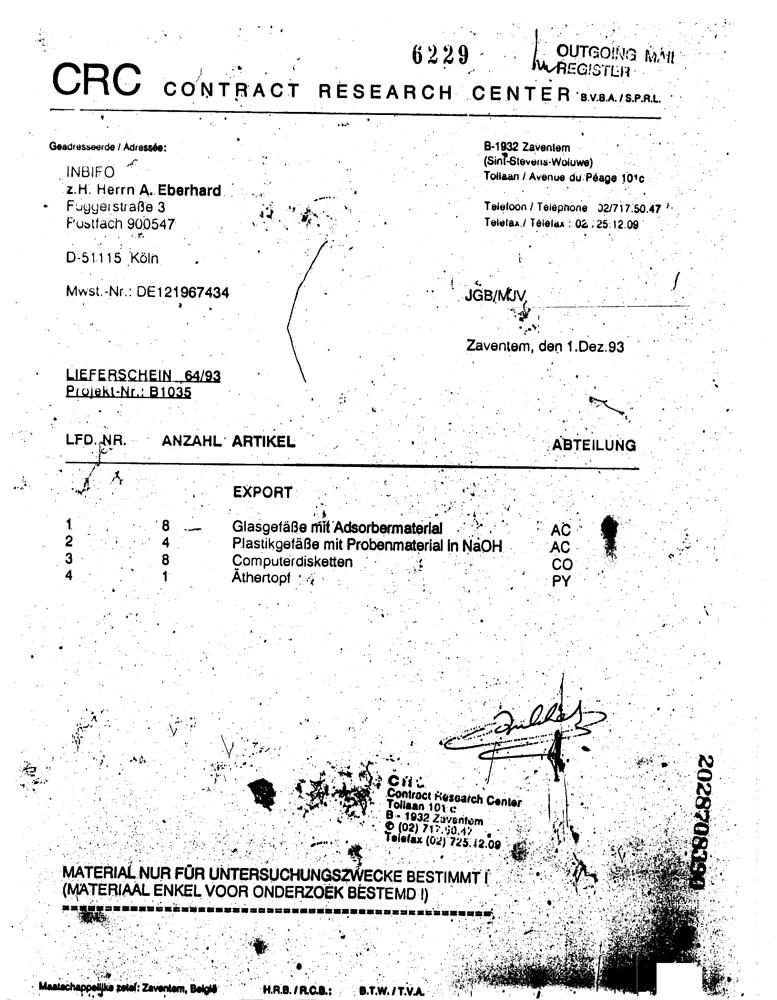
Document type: Invoice